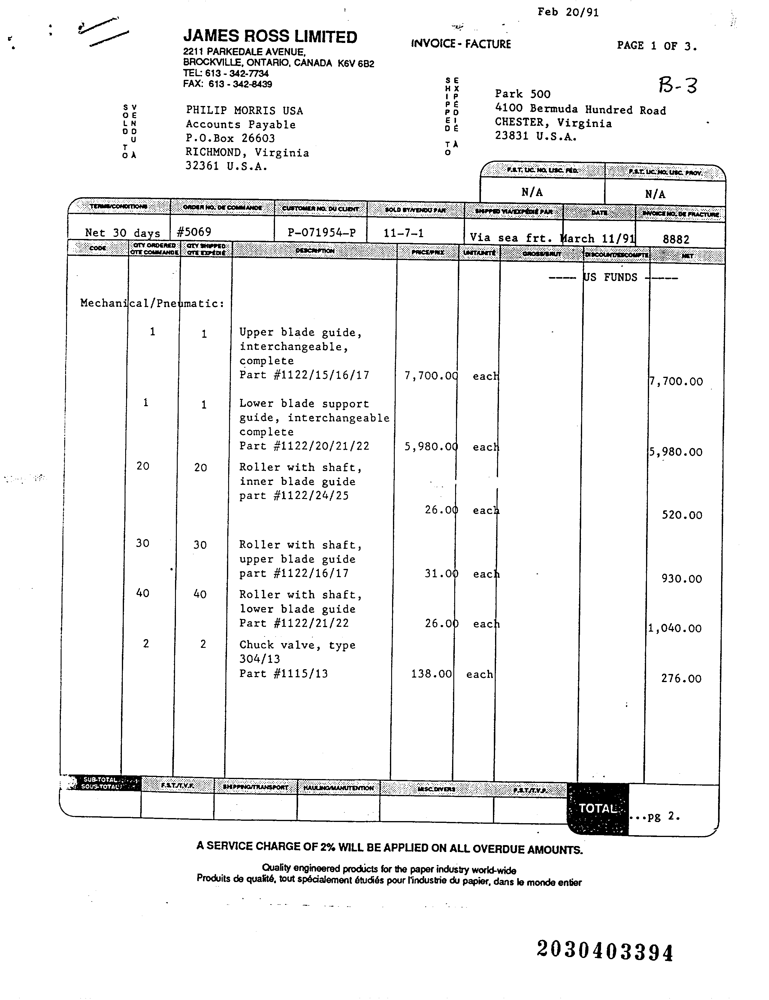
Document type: Invoice